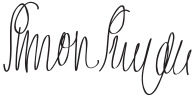
Signature of: simon snyder